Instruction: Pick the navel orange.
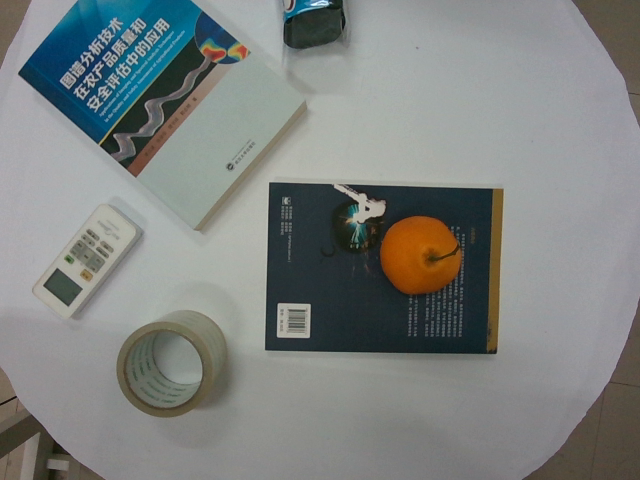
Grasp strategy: vertical